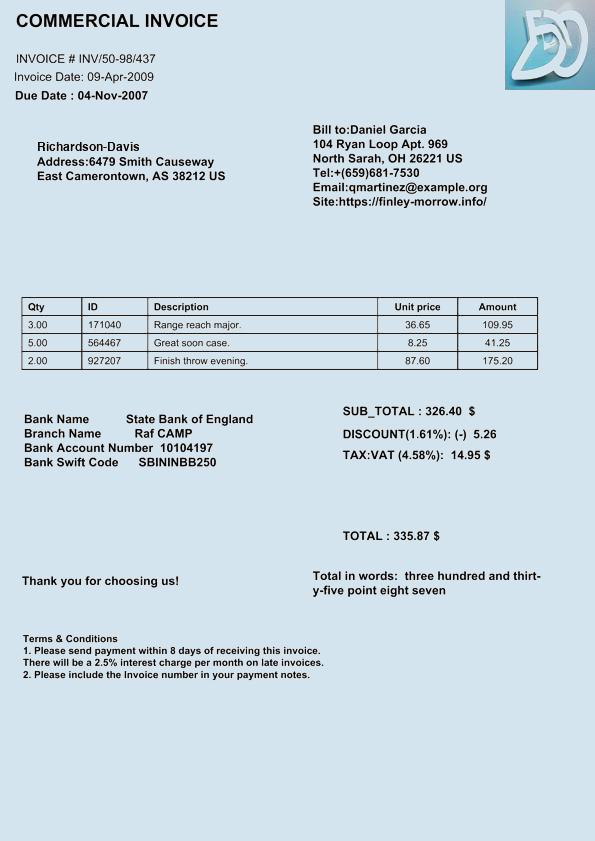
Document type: Invoice